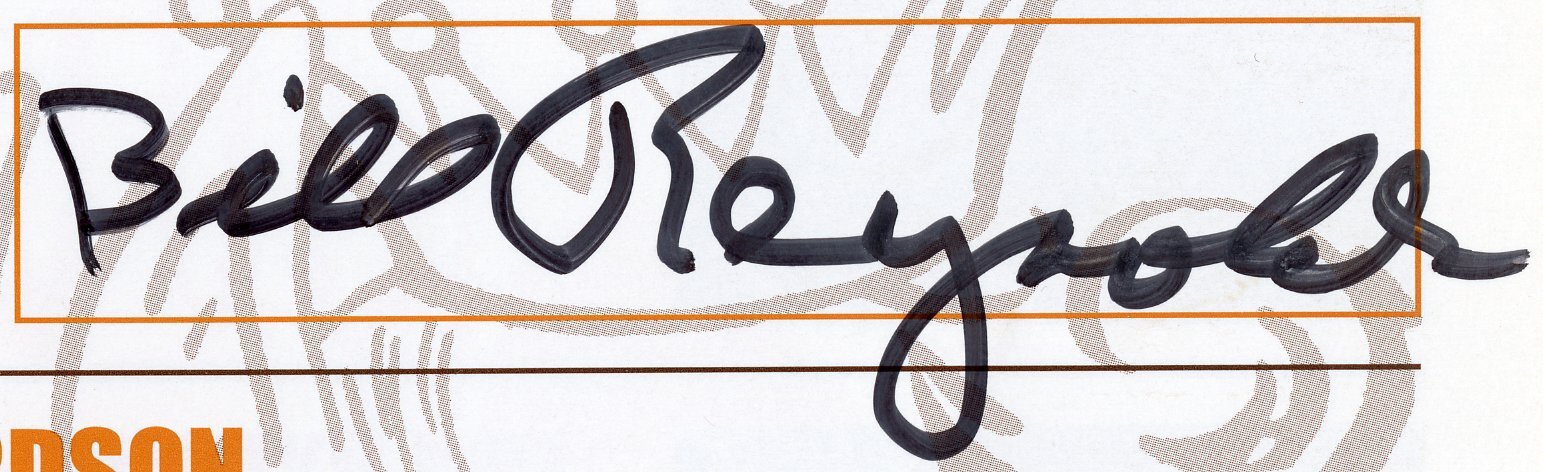
Signature of: billy reynolds